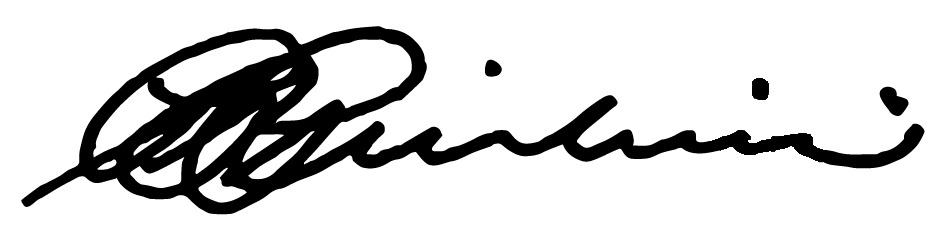
Signature of: pedro pierluisi